Question: What could the diagnosis suggest?
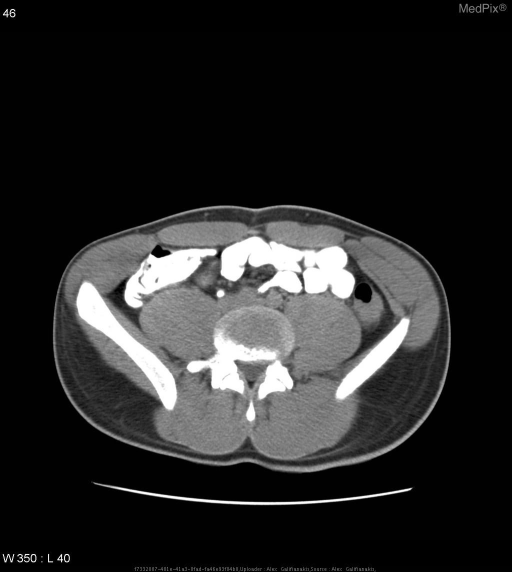
Answer: The possible diagnosis includes Thickened small bowel  folds are nonspecific and can be seen in a wide variety of condtions, including : Inflammatory bowel dieseae, other inflammatory conditions, ischemia, hemorrhage,infection (TB, celiac). neoplasm (lymphoma, carcniod, adenocarcinoma) and amyloidosis.
Decreased Small Bowel transit time is possible in: Inflammatory bowel dieseae, Hypothyroidism, Diabetes, Scleroderma, Opiate use or Celiac disease..